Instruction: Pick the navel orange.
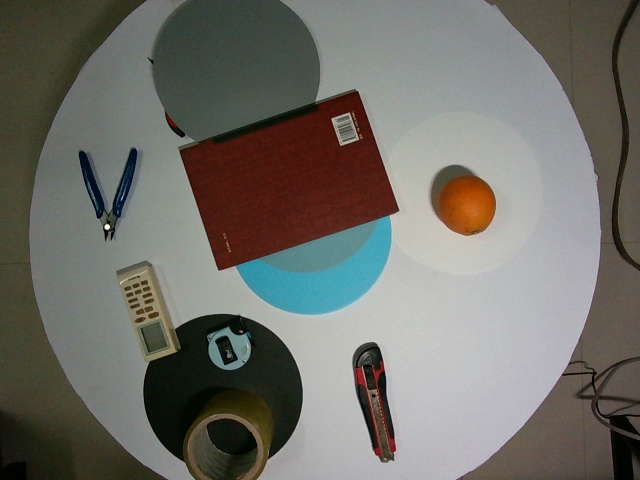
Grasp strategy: vertical